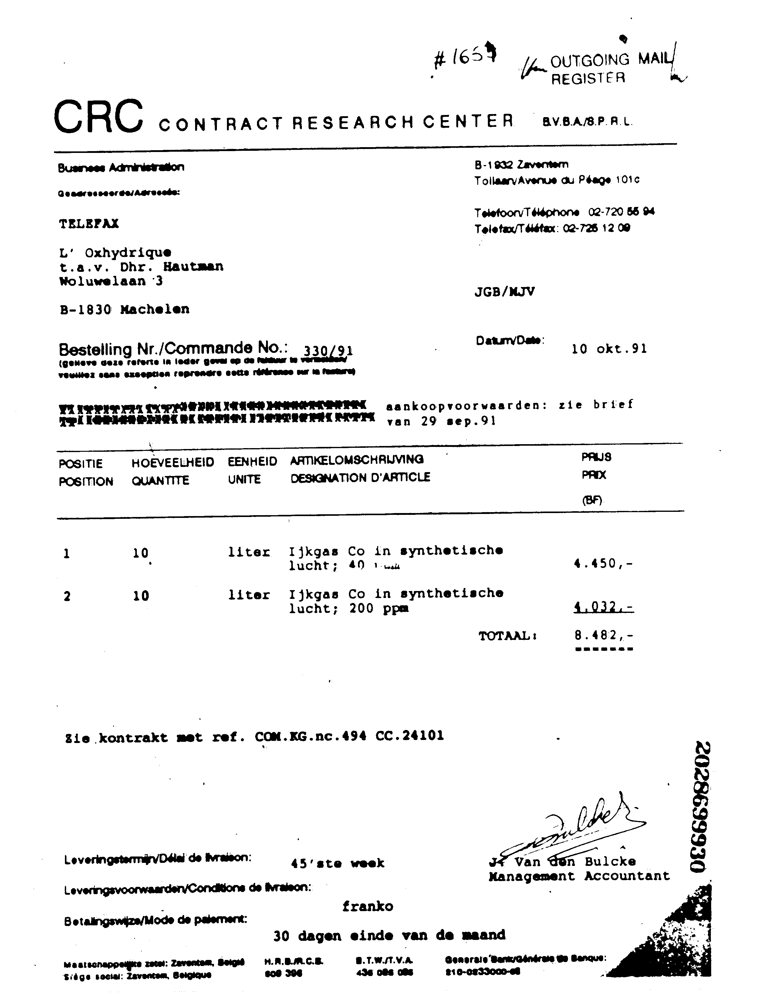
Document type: Invoice